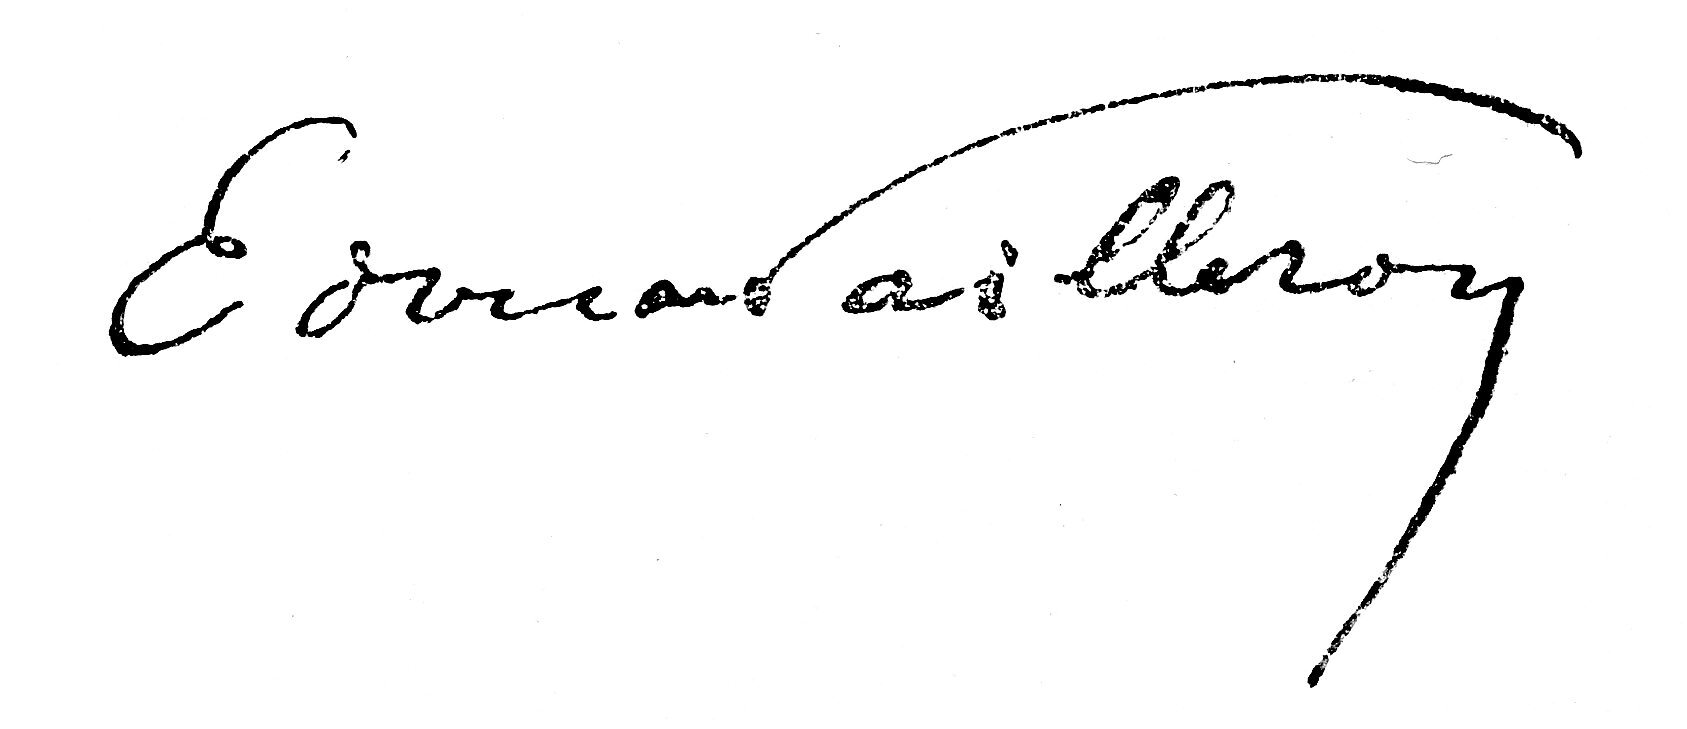
Signature of: édouard pailleron